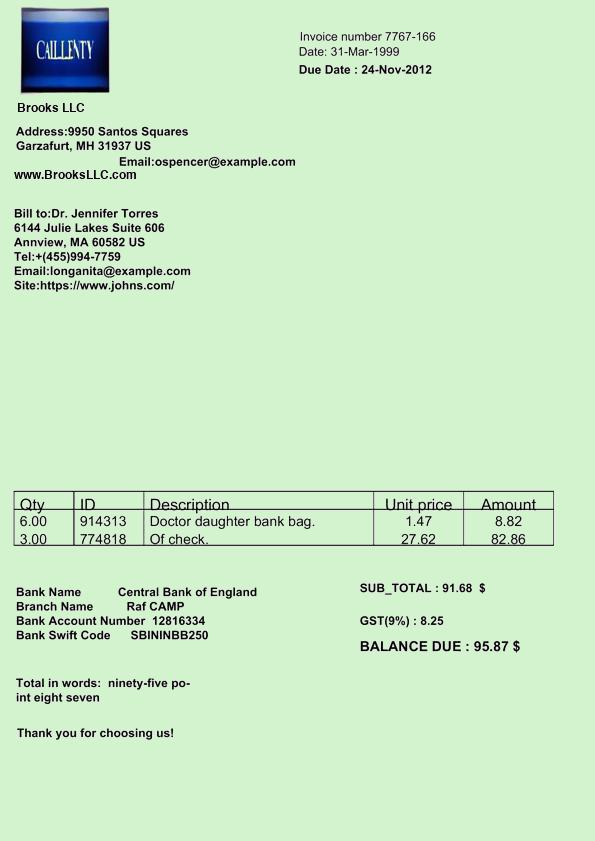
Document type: Invoice